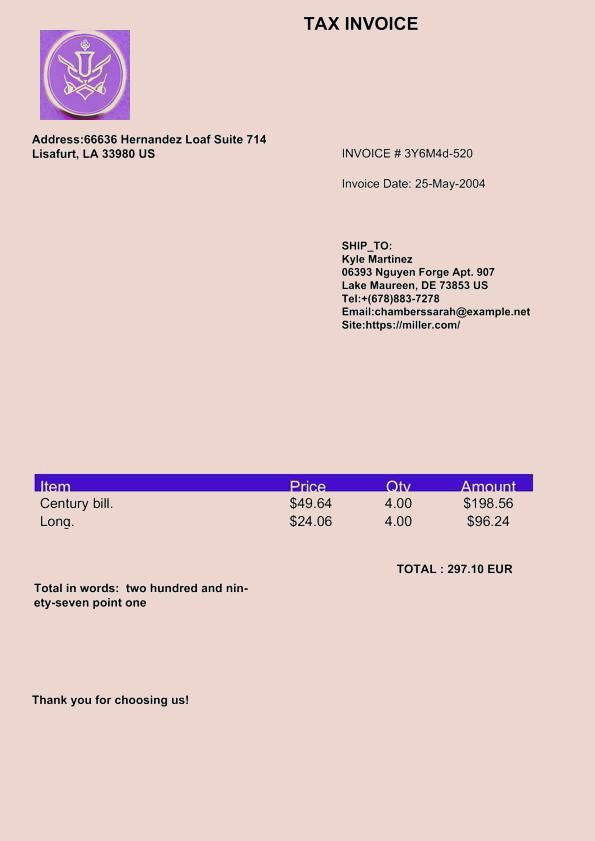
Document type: Invoice